Question: What type of tax is indicated in the document, personal property or real estate?
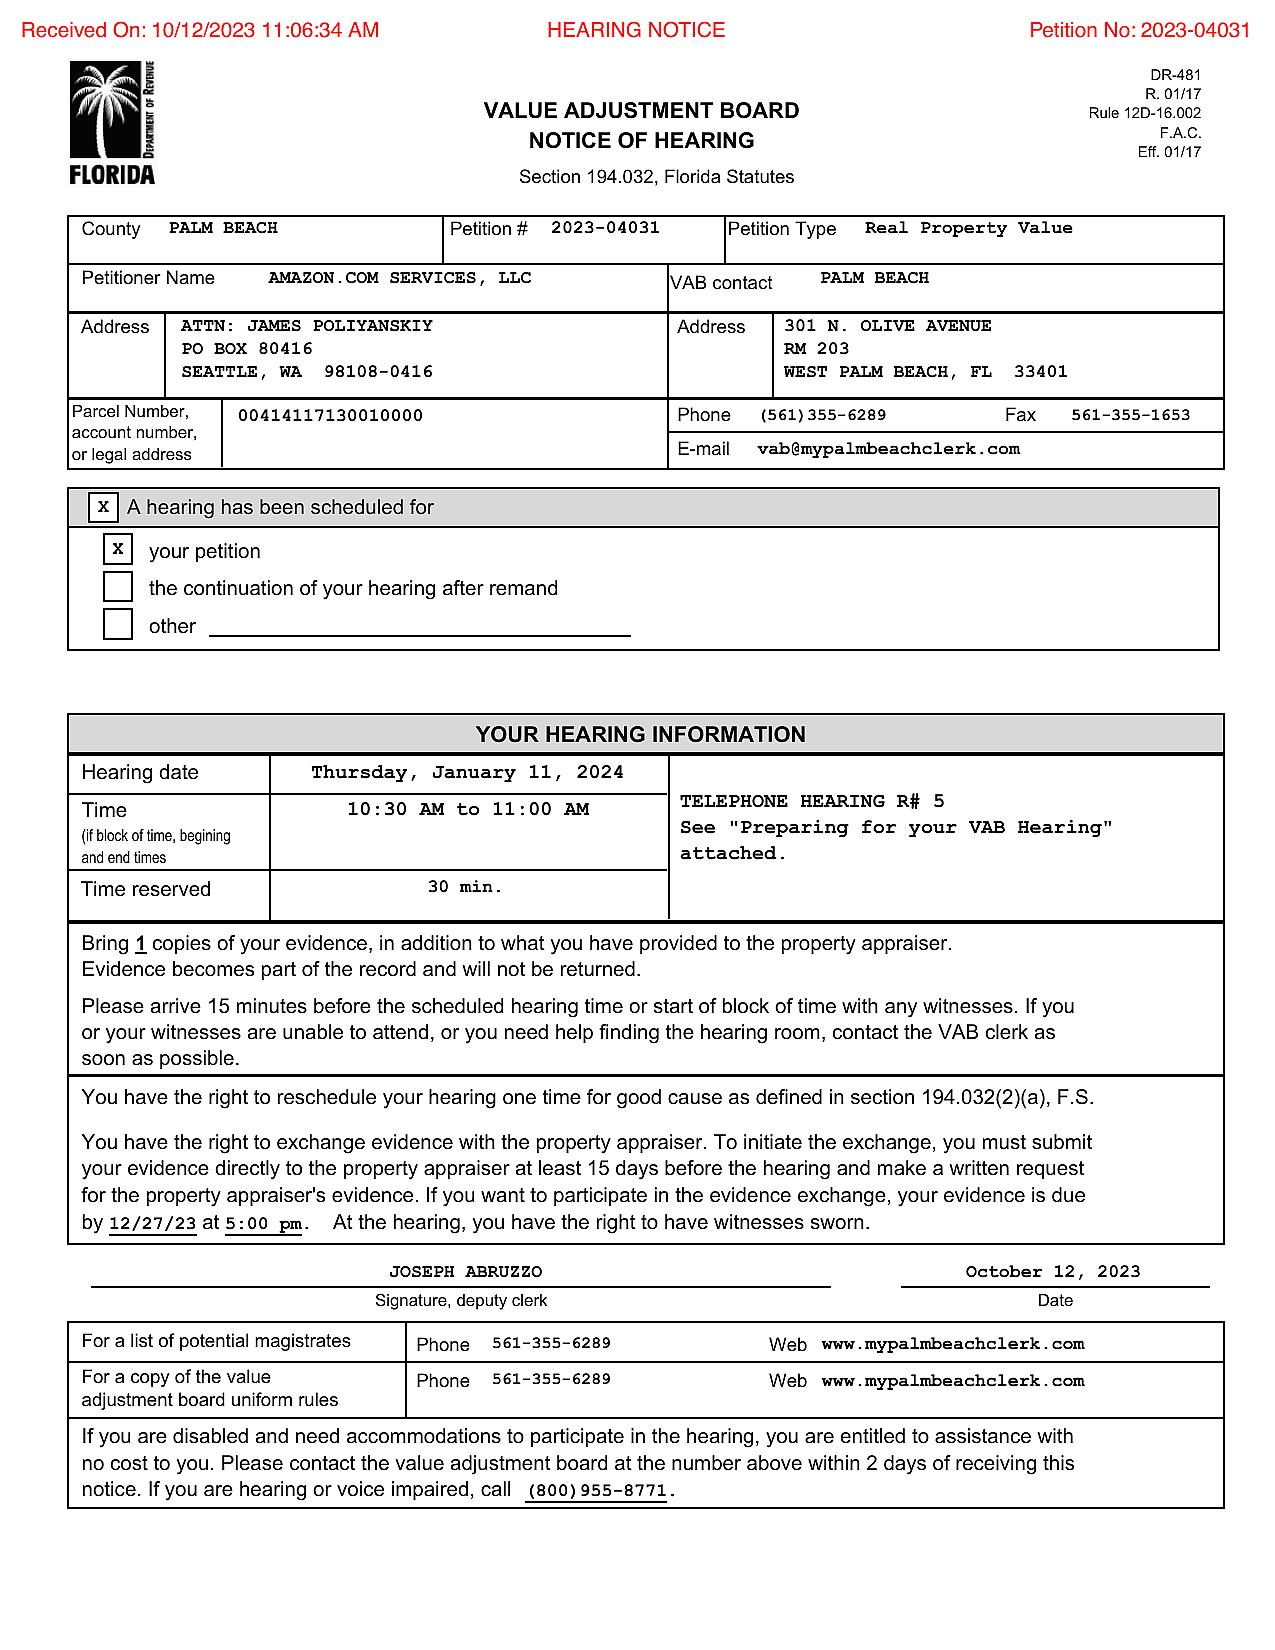
Answer: "Real Property Value"